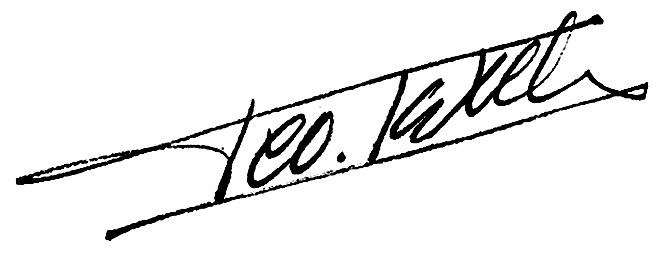
Signature of: francisco taxes